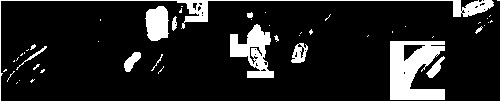
Signature of: john joseph montgomery